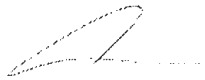
Signature of: christopher mathis